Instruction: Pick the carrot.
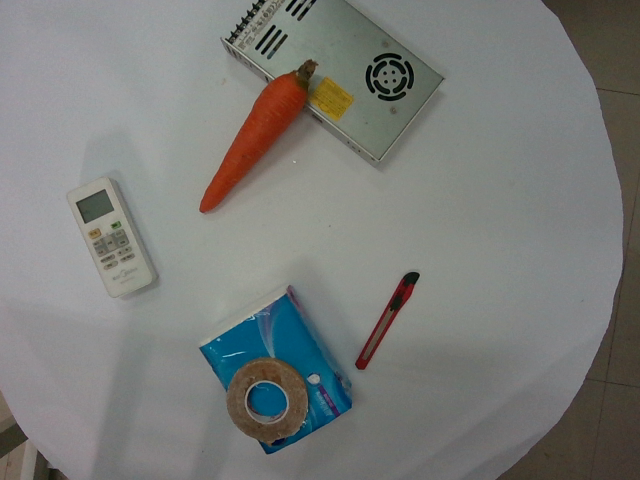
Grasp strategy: vertical